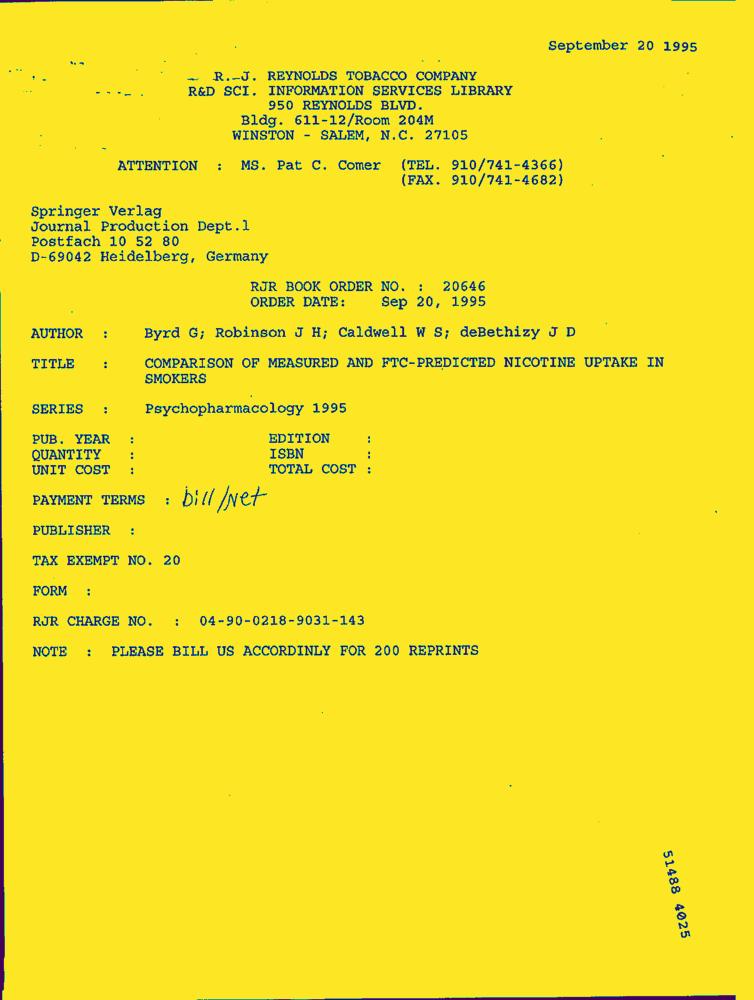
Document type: Invoice-Doc